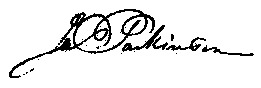
Signature of: james parkinson